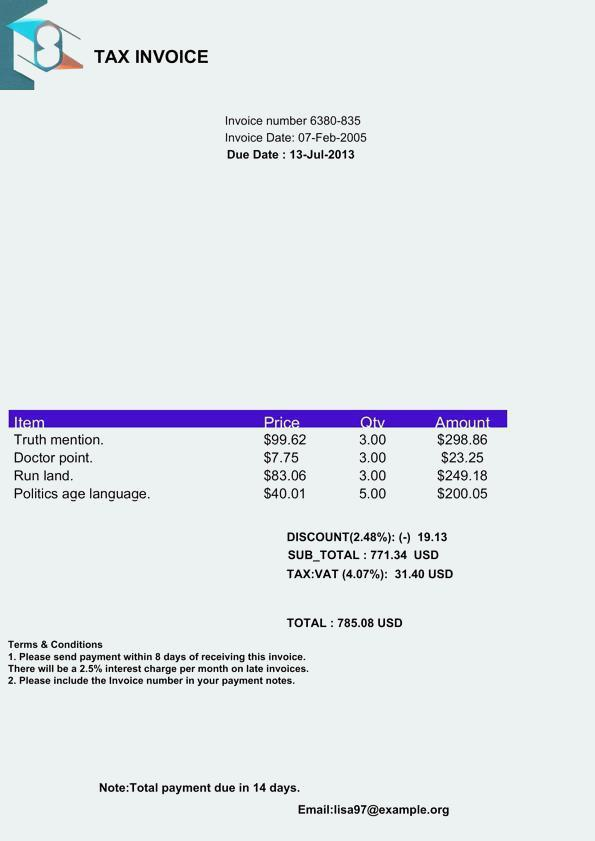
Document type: Invoice